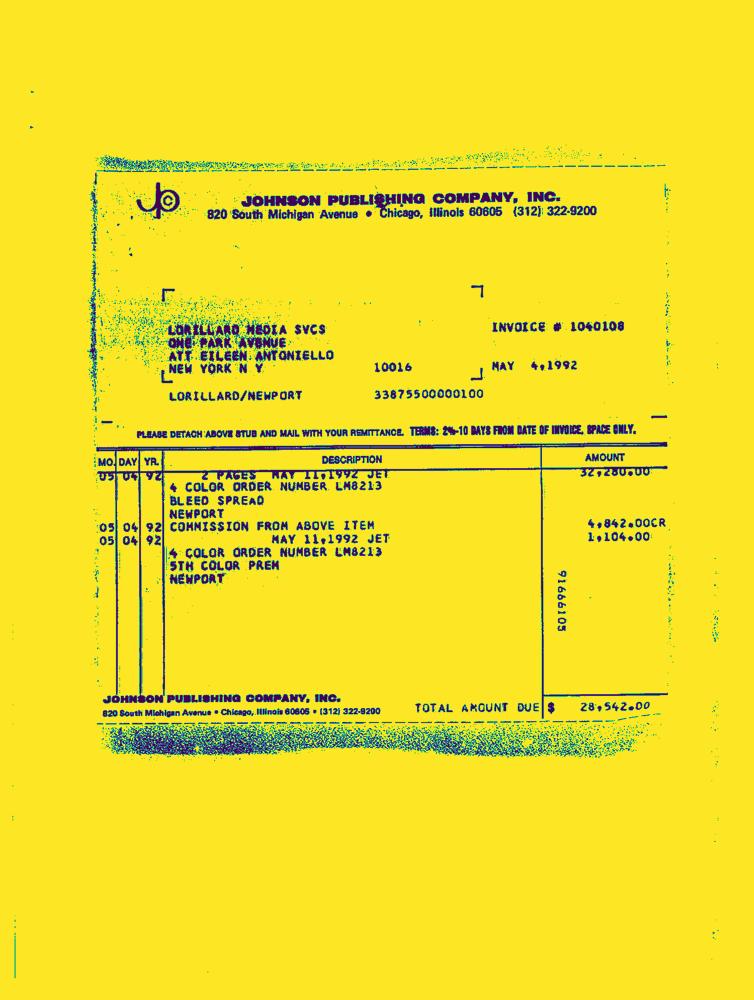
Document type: Invoice-Doc